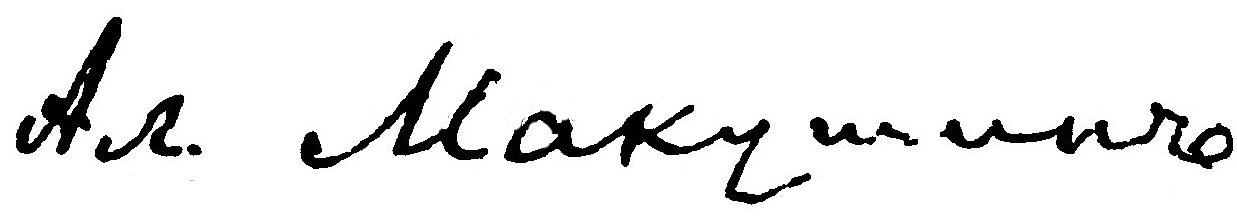
Signature of: alexey makushin